Question: What are the imaging findings?
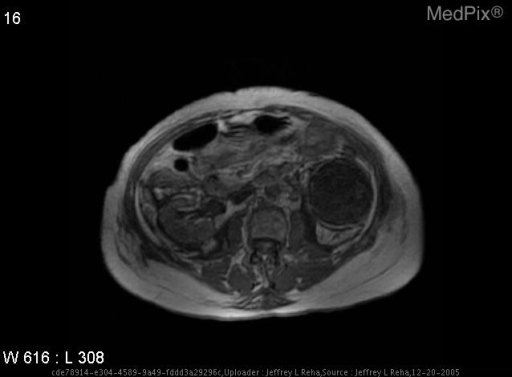
Answer: The imaging shows Ultrasound of the L kidney shows mild hydronephrosis and a 7.5 by 5.5 cm mass located in the lower pole of the kidney.

MRI: T1 axial image shows a low-intensity, homogenous mass within the L kidney that enhances with contrast and reveals a well-defined capsule.  T2 coronal section shows a high-intensity homogenous mass in the lower pole of the L kidney Renal oncocytoma- T1 axial shows a low intensity homogenous mass in the L kidney..